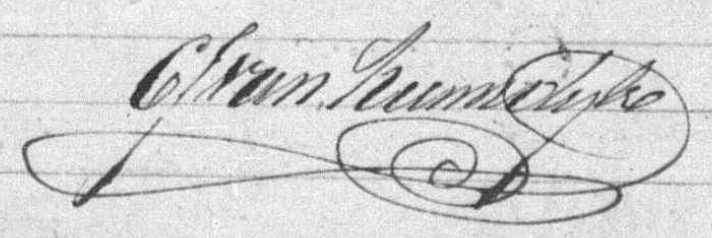
Signature of: cornelis johannes van riemsdijk